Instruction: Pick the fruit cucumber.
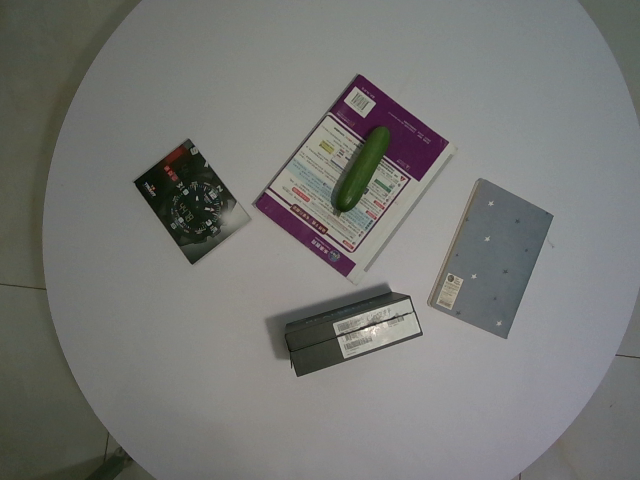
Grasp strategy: vertical